Question: How does the patient history play a role?
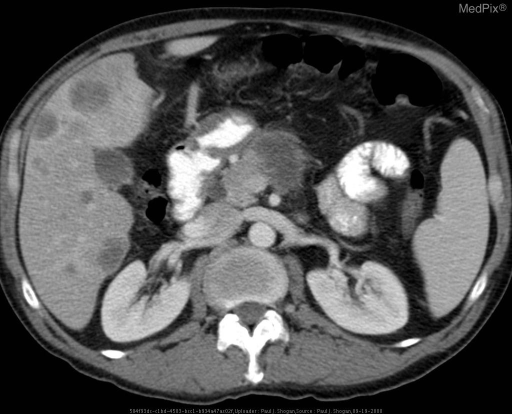
Answer: The patient's history of 52 yo male with RUQ pain and abnormal liver associated enzymes. is key in understanding the case.